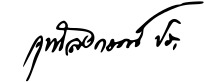
Signature of: chulalongkorn